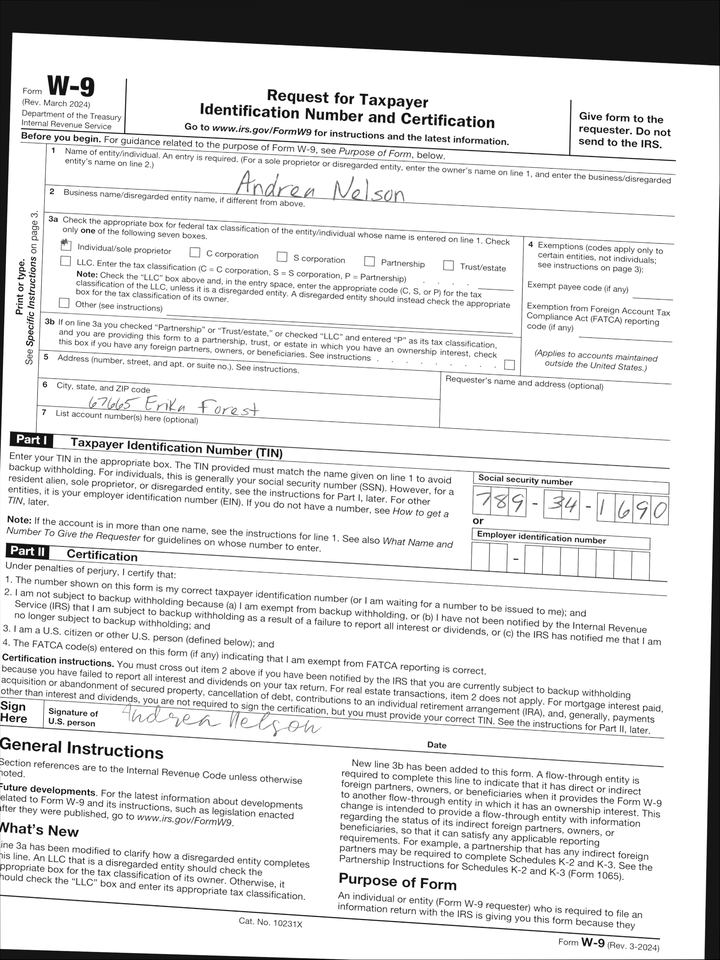
adr1: 67665 Erika Forest
cbx: yes
ssn: 789341690
enm: Andrea Nelson